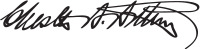
Signature of: chester a arthur